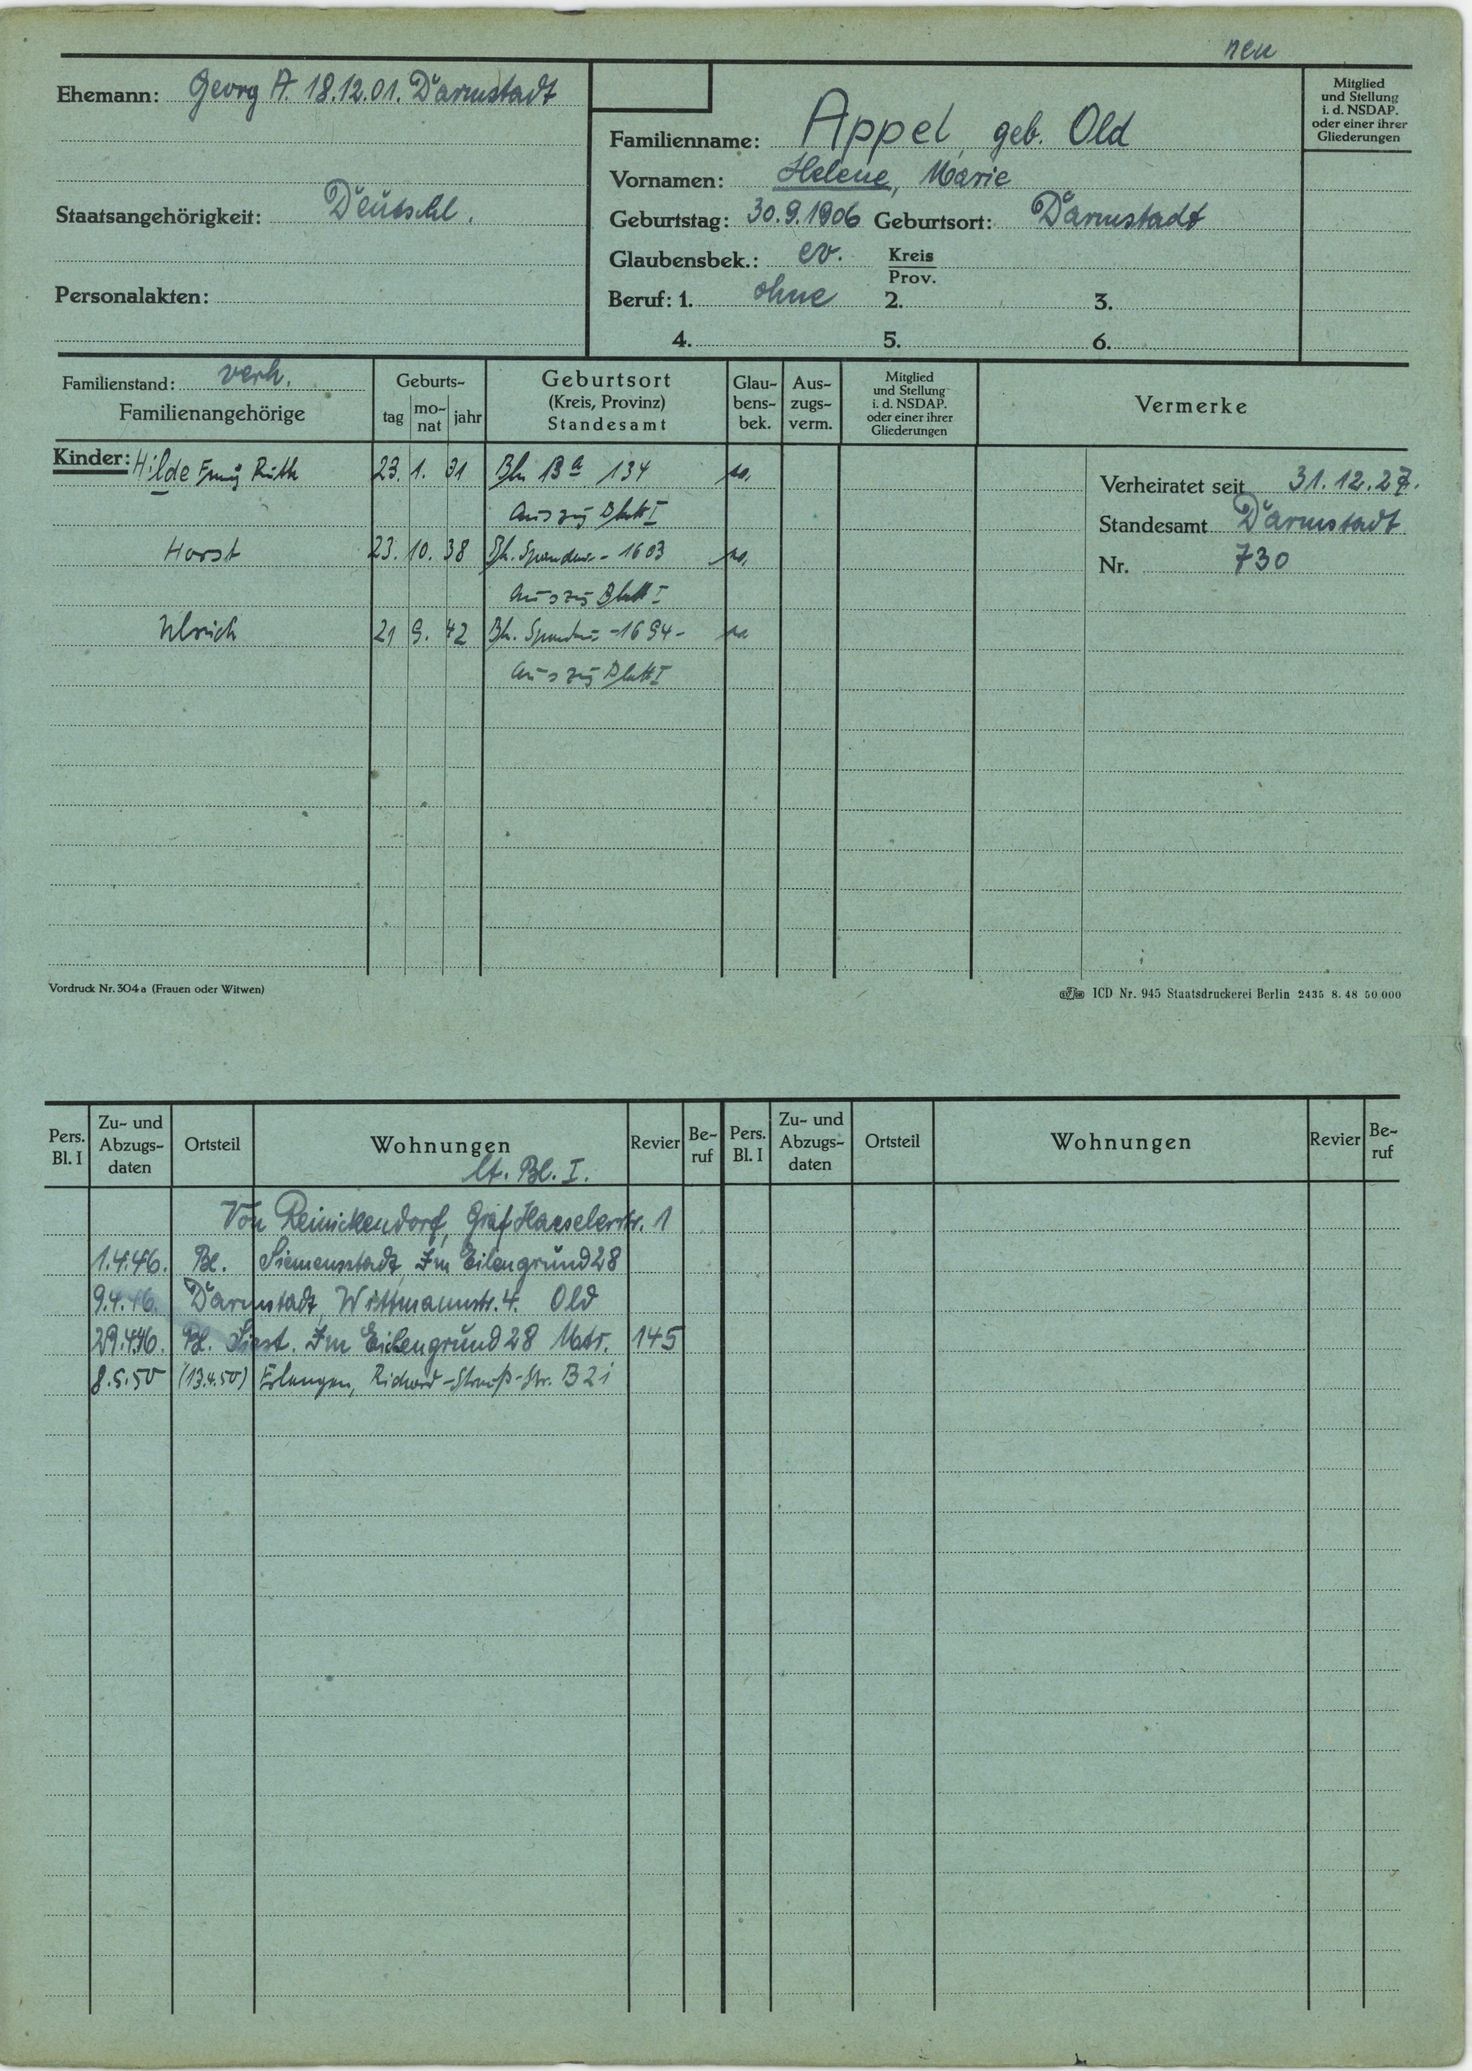
Appel, geb. Old